Question: Describe the condition in detail:
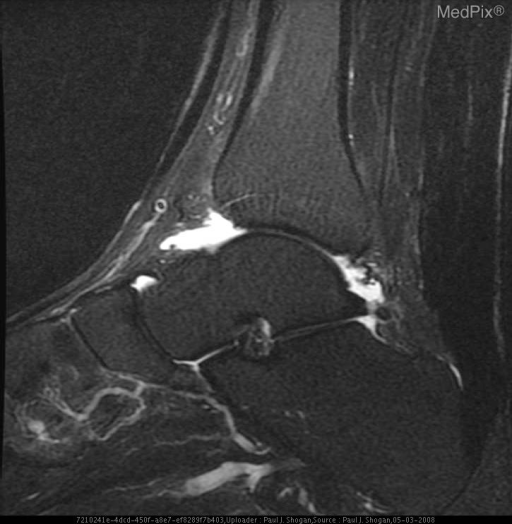
Answer: The disease is discussed as: Achilles’-Tendon Xanthoma in Familial Hypercholesterolemia

Discussion:

Achilles tendon xanthomas are painless nodular masses, occurring most frequently in the distal third of the tendon in a bilateral symmetric distribution, and are strongly associated with heterozygous familial hypercholesterolemia.  Interestingly, Achilles tendon xanthomas occur in less than 50% of patients with familial hypercholesterolemia, and may be imaged using US or MRI.  Other common locations of tendon xanthomas involve the finger extensors on the dorsal aspect of the hands, as well as the plantar fascia, and less commonly the extensor tendons of the toes.

On radiographs, xanthomas appear as soft-tissue masses without calcification.  Typical sonographic findings include an AP thickness greater than 7 mm in men, and 6 mm in women, as well as the presence of single or multiple hypoechoic foci, which alter the normal appearance of the tendon.

MRI also demonstrates thickening of the AP diameter, and a speckled appearance to the tendon on both the axial and sagittal views may be noted, but this is not always visualized.  The infiltration of tendon by histiocytes, is responsible for this pattern.  Additionally, the normal concave or flat anterior surface of the Achilles tendon becomes convex in appearance.  MRI is useful in excluding other causes of focal masses in the Achilles tendon such as tendinopathy, tear, infection, gout, or neoplasm.

Tendon xanthomas can decrease in size with appropriate treatment of the serum cholesterol levels.